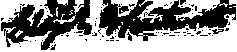
Signature of: elijah wentworth